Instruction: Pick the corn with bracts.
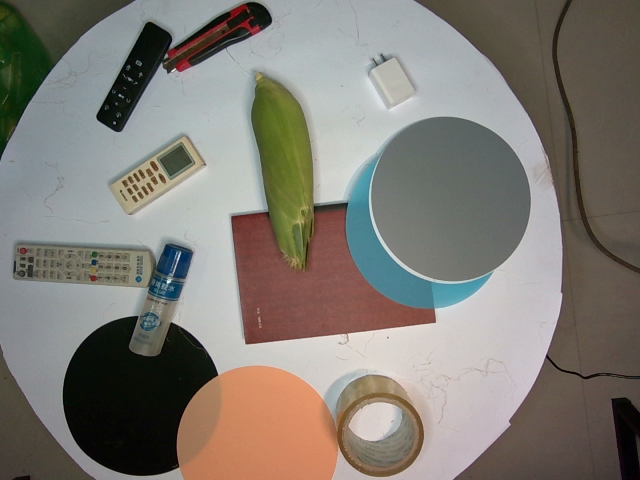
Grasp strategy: vertical